Question: What is the main concern?
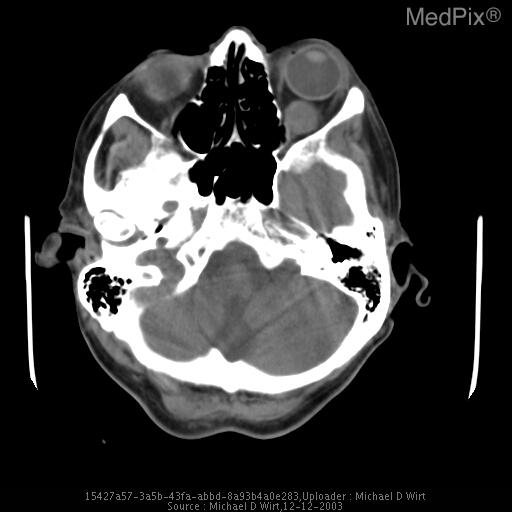
Answer: The findings suggest Non-contrast CT images of the brain demonstrate a 1.3 x 1.2 cm mass within the left optic nerve with multiple additional diffuse hemorrhagic lesions with associated vasogenic edema and mass effect.  The largest and most concerning mass is within the right frontal lobe.  This mass measures approximately 2.9 cm in greatest dimension.

A whole body bone scan demonstrates intense focal uptake at the left femoral head, and subtle intake within the mid right femoral diaphysis.. Routine non-contrast images of the brain demonstrate a 1.3 x 1.2 cm mass within the left optic nerve. The patient might have a history of The patient is a 79-year-old woman who presented with a two-day history of left lower extremity weakness associated with loss of proprioception, and vomiting after falling and striking the back of her head.  The patient's past medical history is significant for multiple medical problems, including recent seizures..